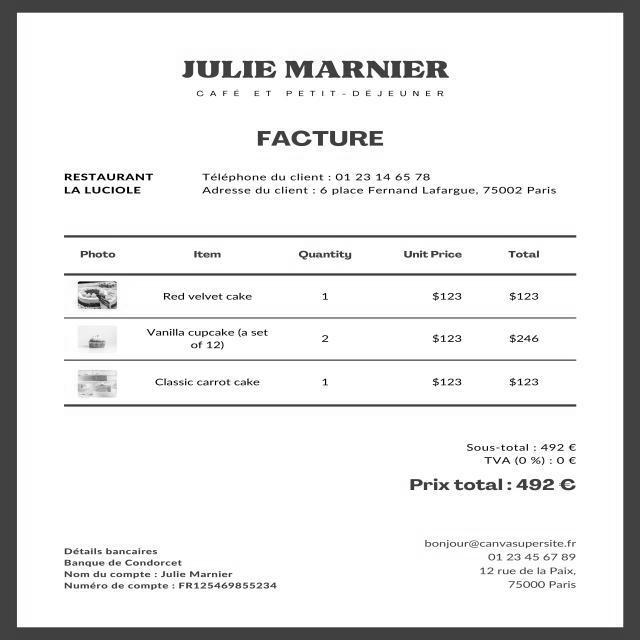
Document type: Invoice